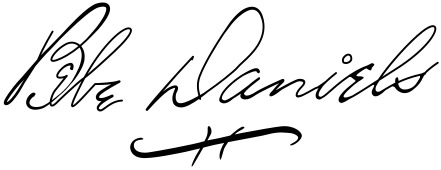
Signature of: bebe daniels